Question: What is the estimated tax bill amount according to the document?
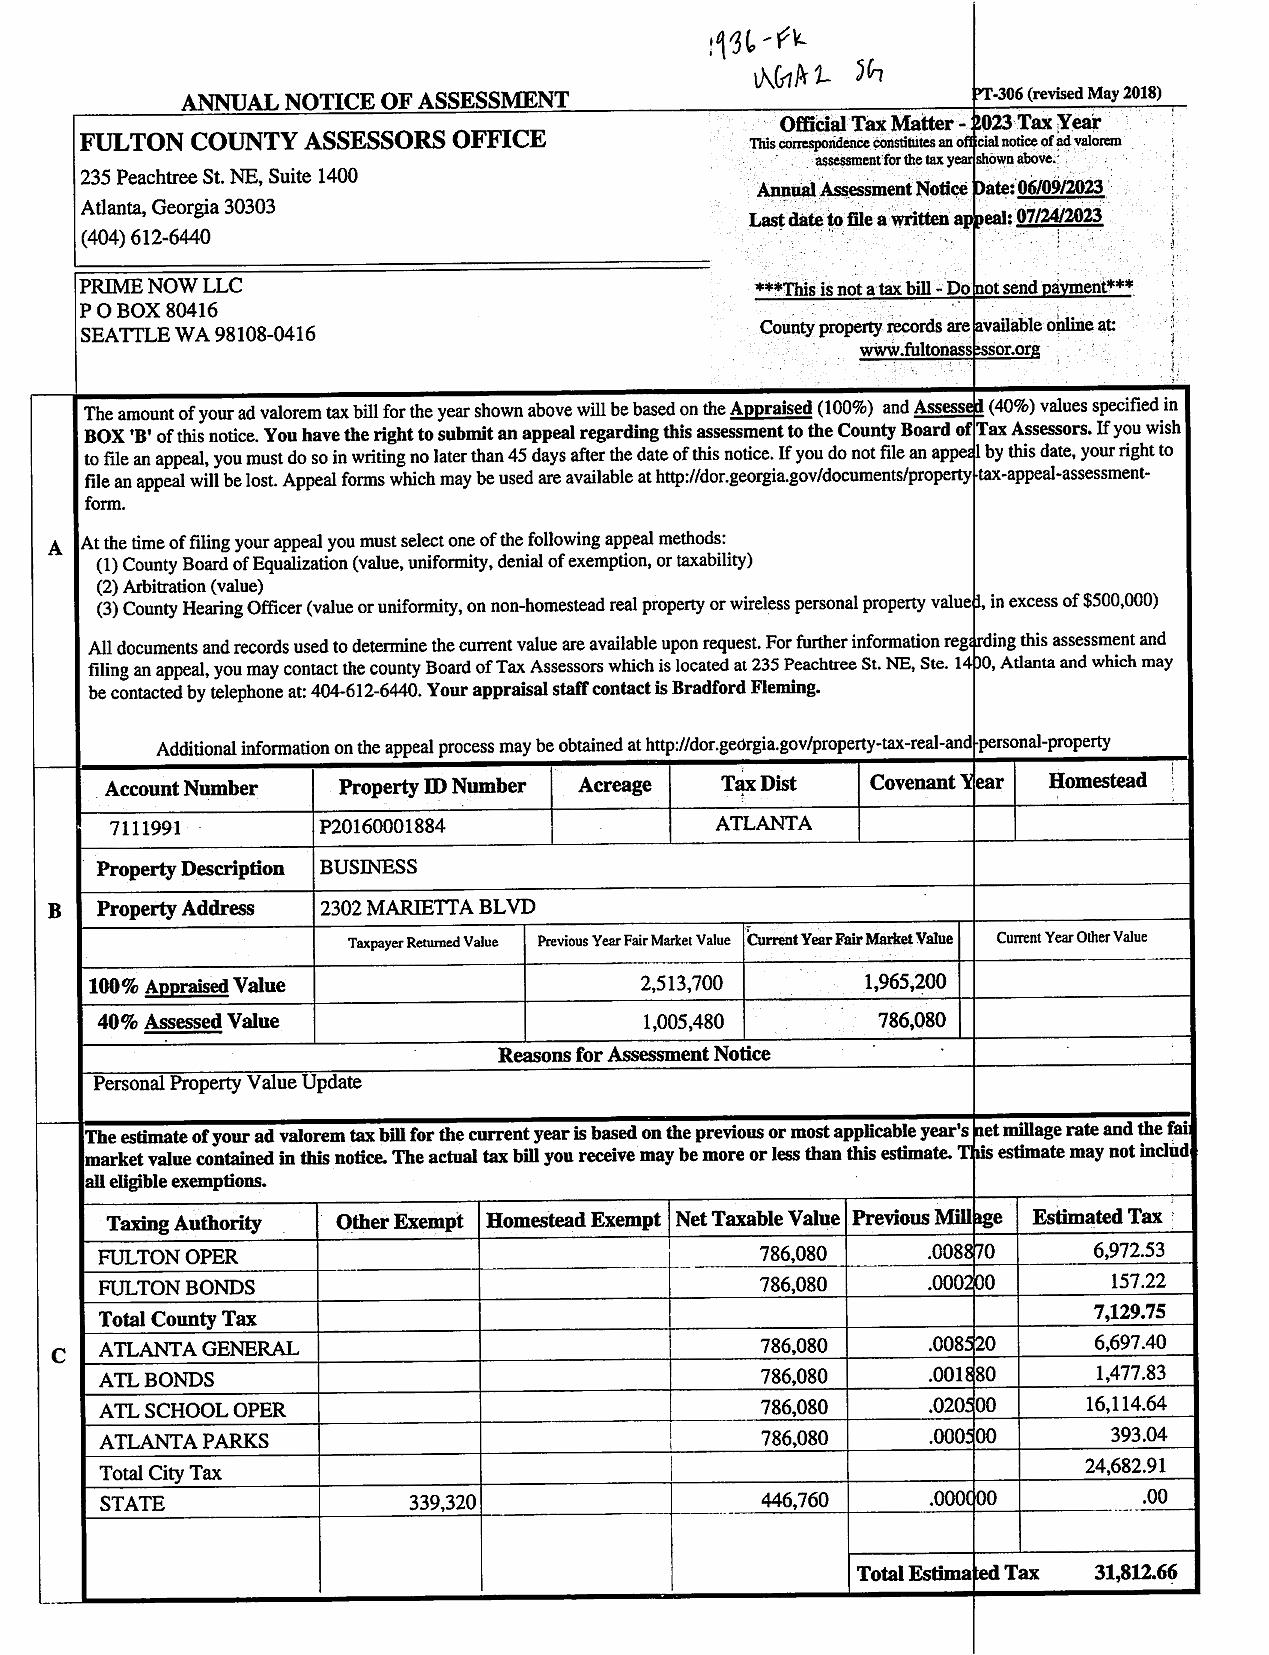
Answer: "31,812.66"